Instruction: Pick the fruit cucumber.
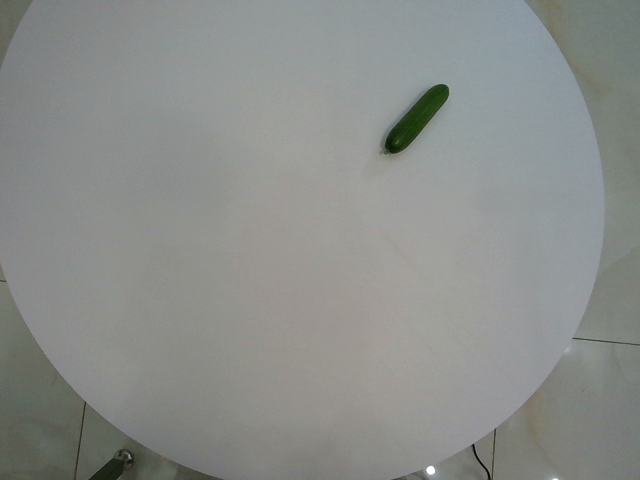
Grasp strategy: vertical